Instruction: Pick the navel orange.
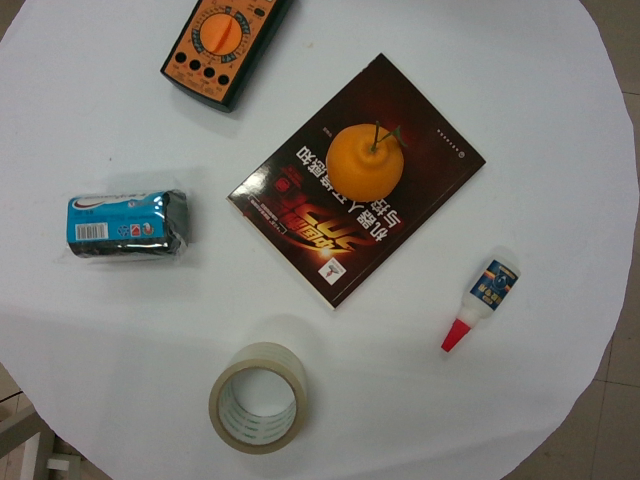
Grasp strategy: vertical